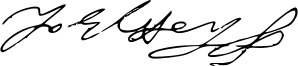
Signature of: philip ii of spain